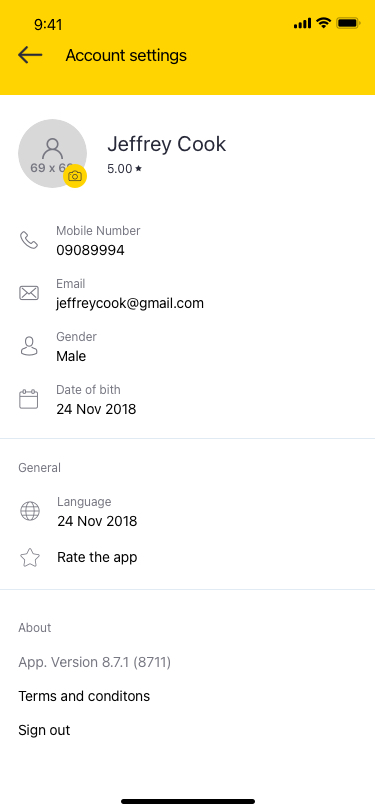
Text in this UI design:
Jeffrey Cook
5.00
App. Version 8.7.1 (8711)
About
Terms and conditons
Sign out
24 Nov 2018
Language
Rate the app
General
09089994
Mobile Number
jeffreycook@gmail.com
Email
Male
Gender
24 Nov 2018
Date of bith